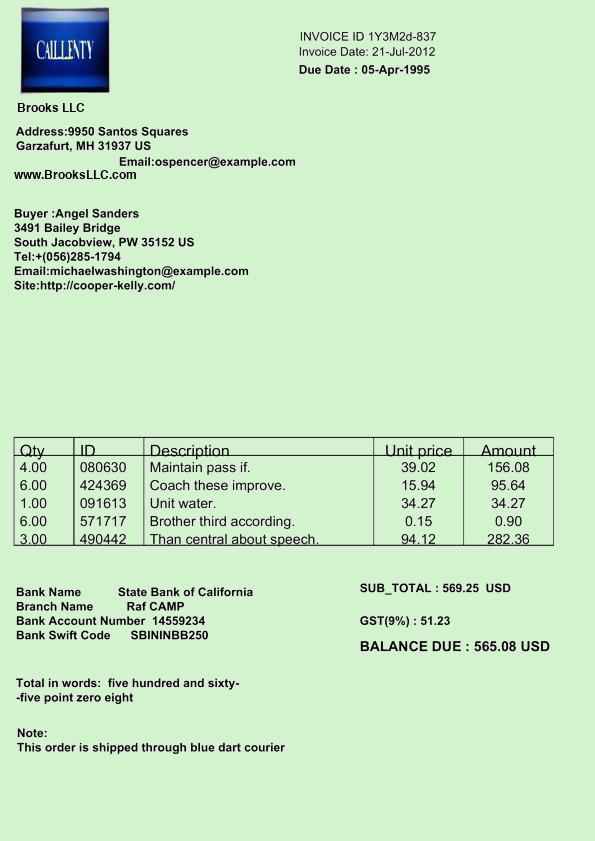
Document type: Invoice